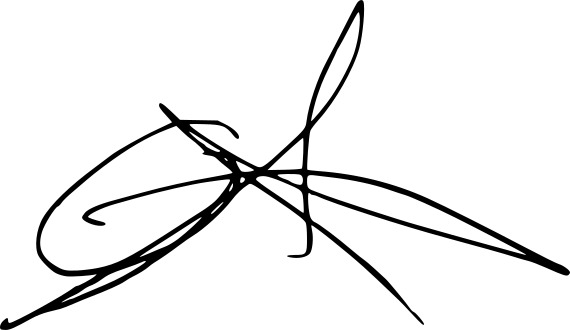
Signature of: carlos aparicio